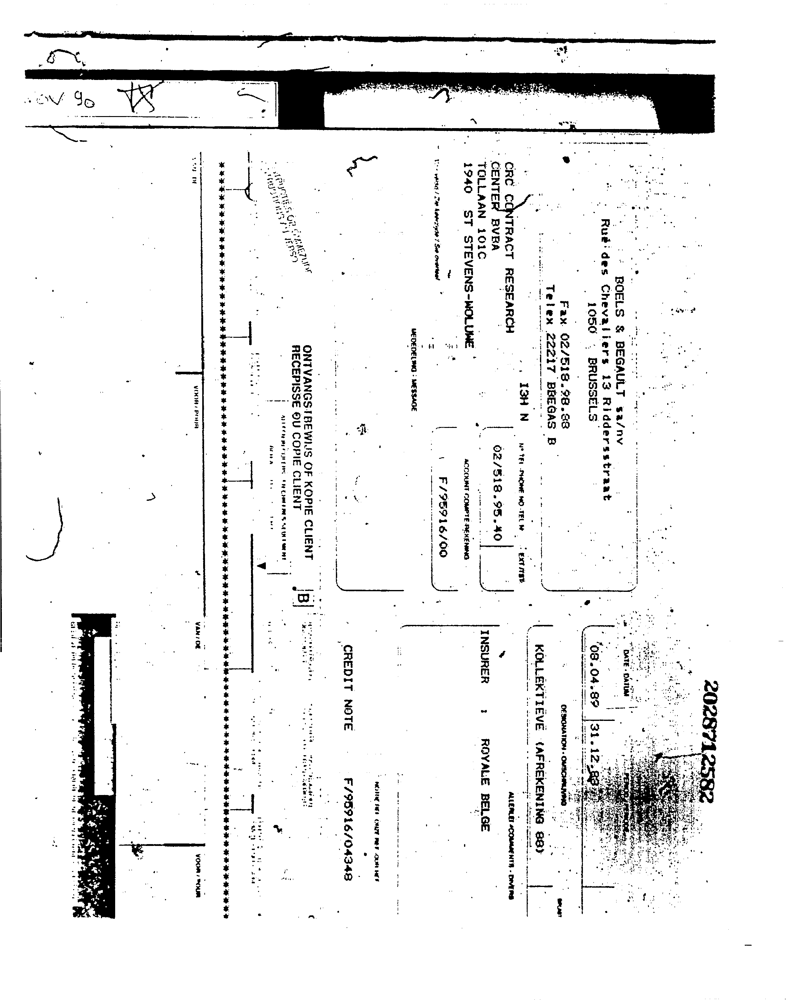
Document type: Invoice